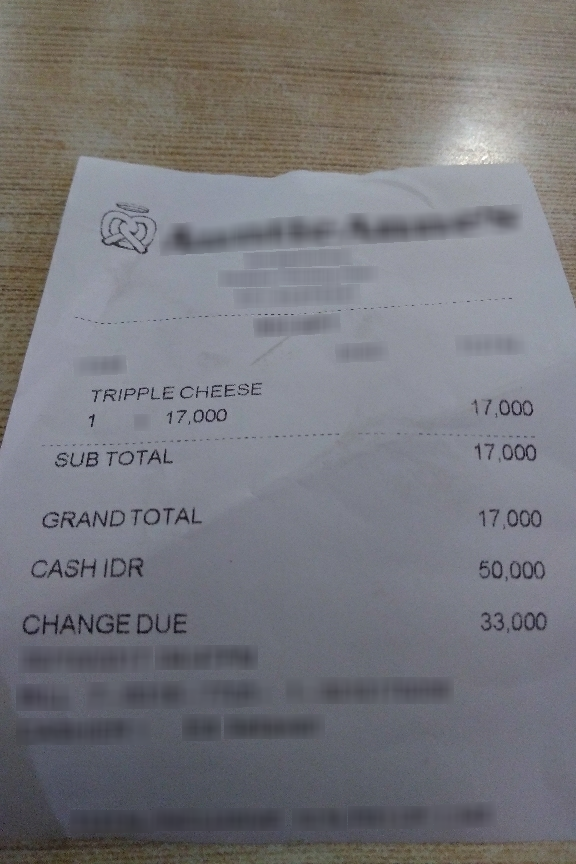
Receipt information:
subtotal: 17,000
total: 17,000
line_items: item_name: TRIPPLE CHEESE
item_value: 17,000
item_quantity: 1